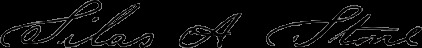
Signature of: silas a stone